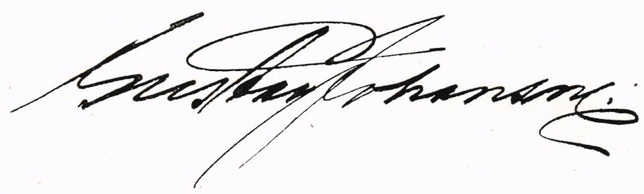
Signature of: gustav hallagård